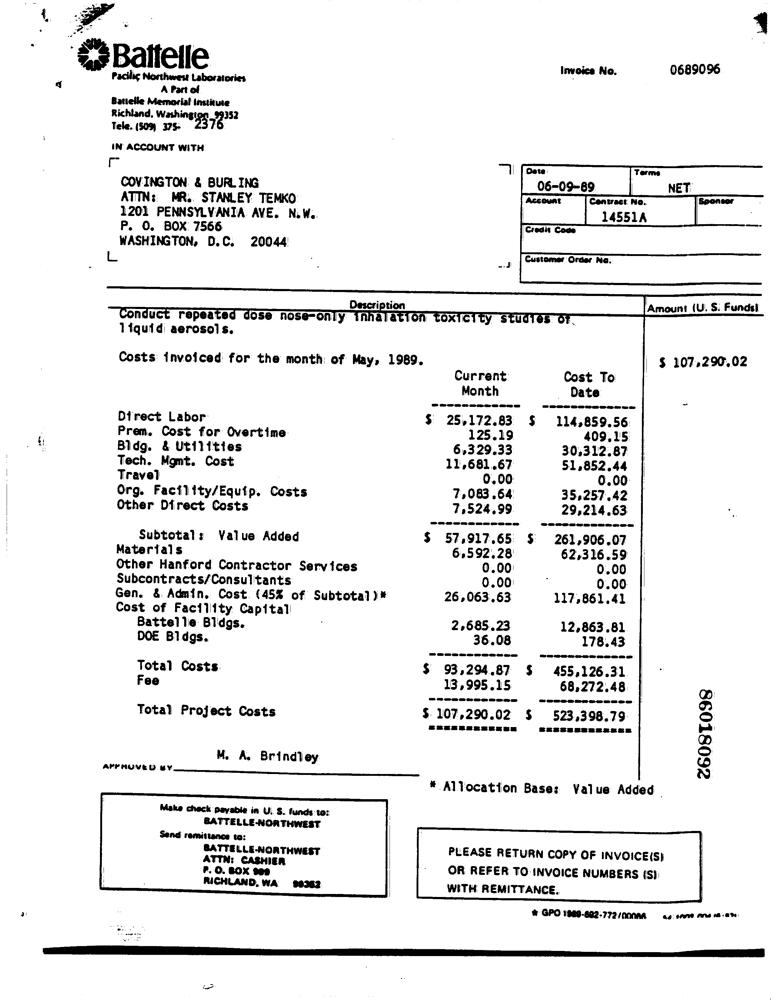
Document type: Invoice